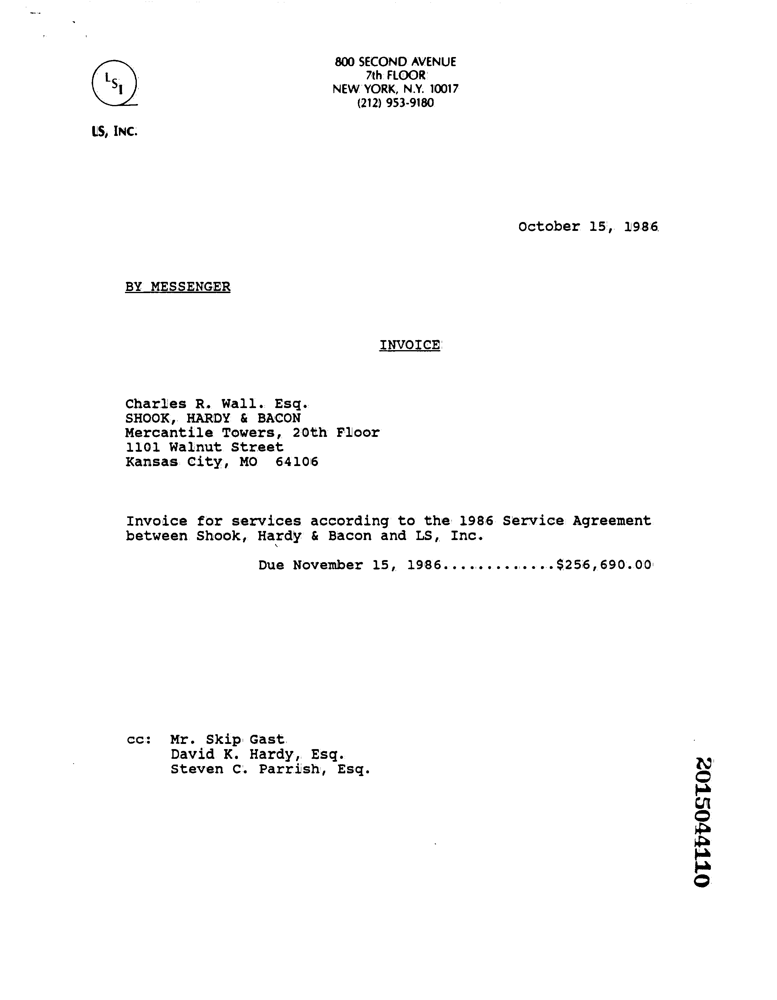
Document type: Invoice